Can you pull out the amount in words, numerical amount, payee's name, date of the cheque, and the bank's name from the image?
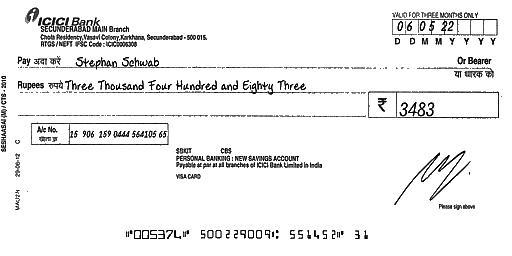
amt_in_words: Three Thousand Four Hundred and Eighty Three
amt_in_figures: 3483
payee_name: Stephan Schwab
bank_name: ICICI Bank
cheque_date: 06/05/22